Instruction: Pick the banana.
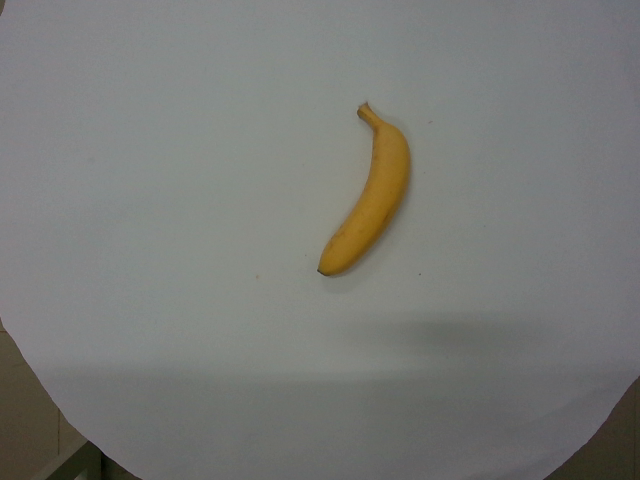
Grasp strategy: vertical